Question: What type of tax is indicated in the document, personal property or real estate?
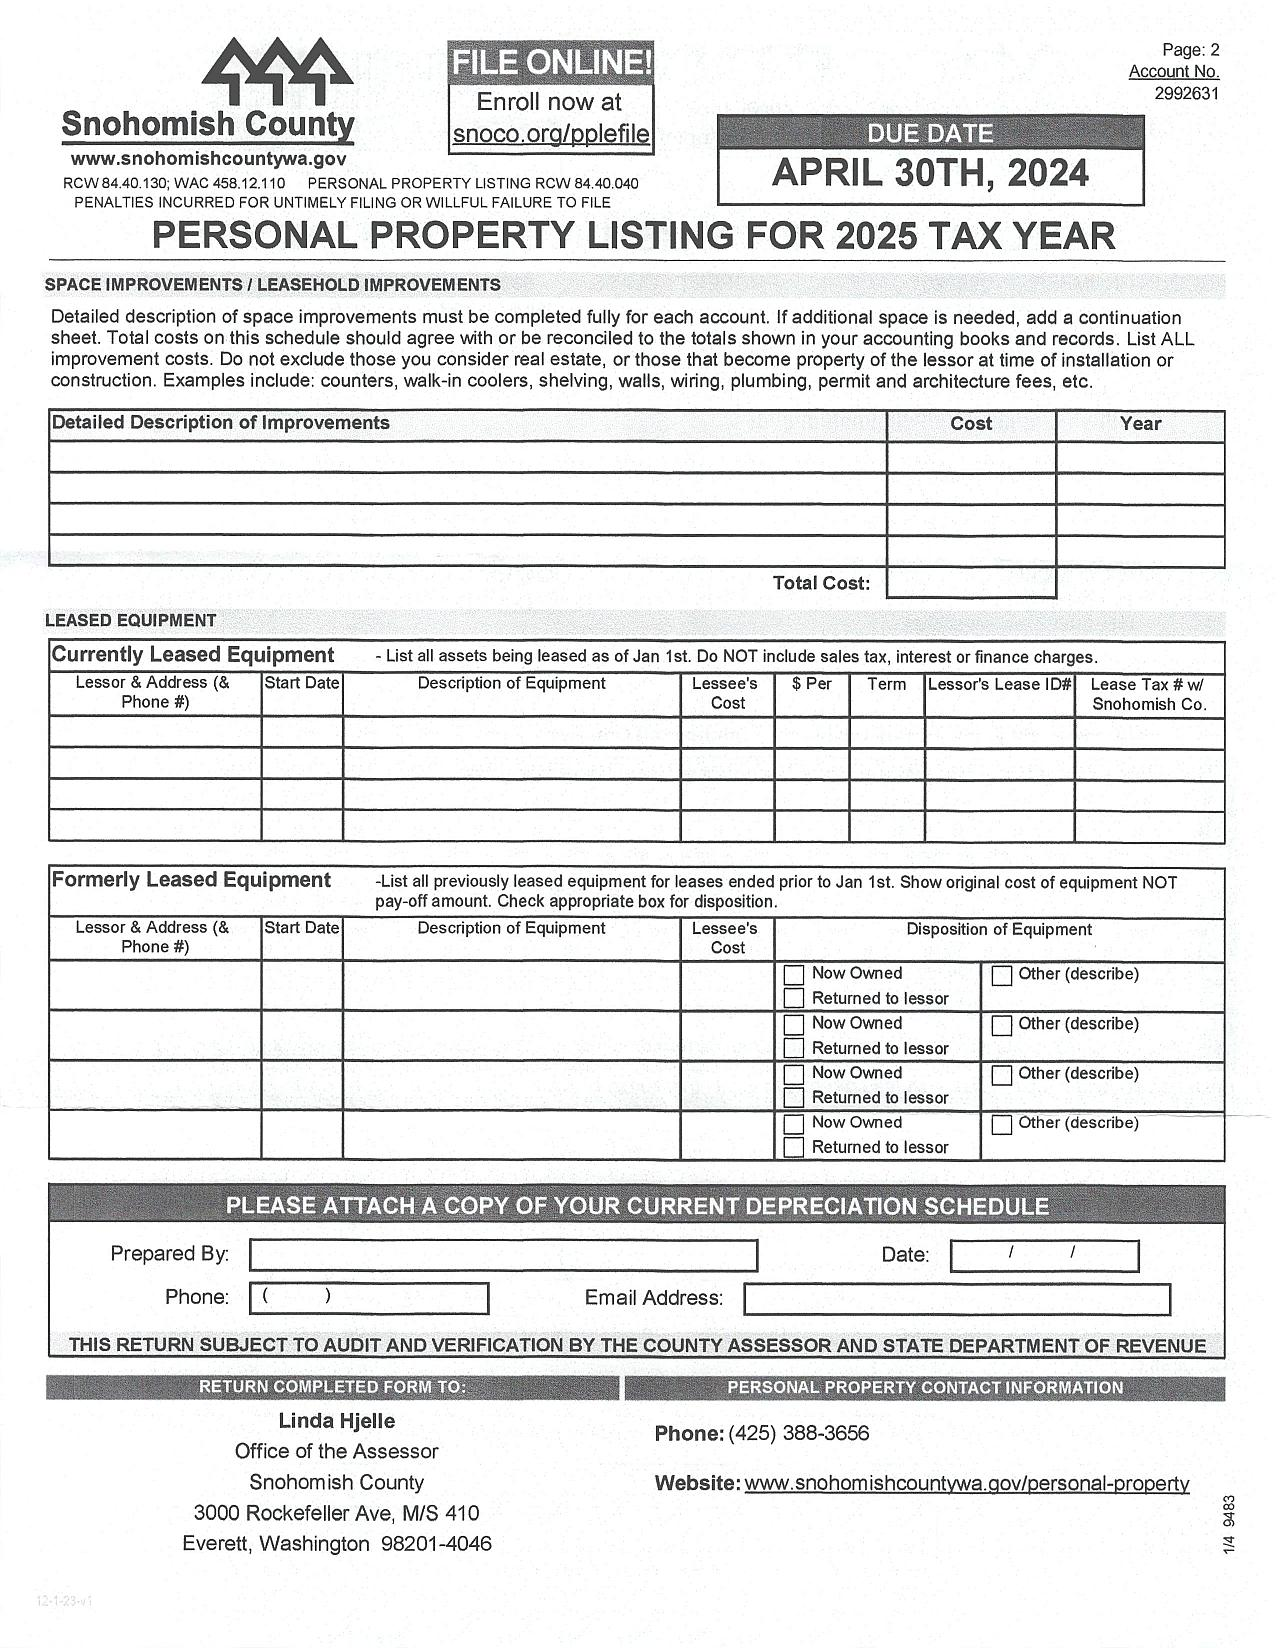
Answer: "Personal Property"